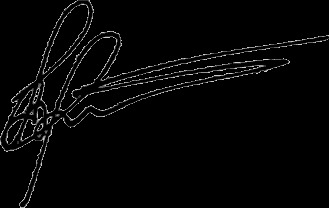
Signature of: serhii arbuzov